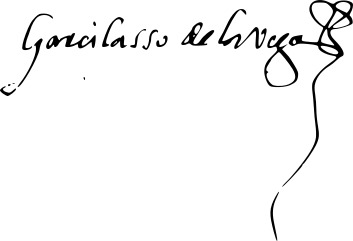
Signature of: inca garcilaso de la vega